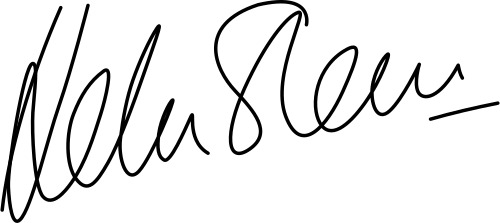
Signature of: helen sharman